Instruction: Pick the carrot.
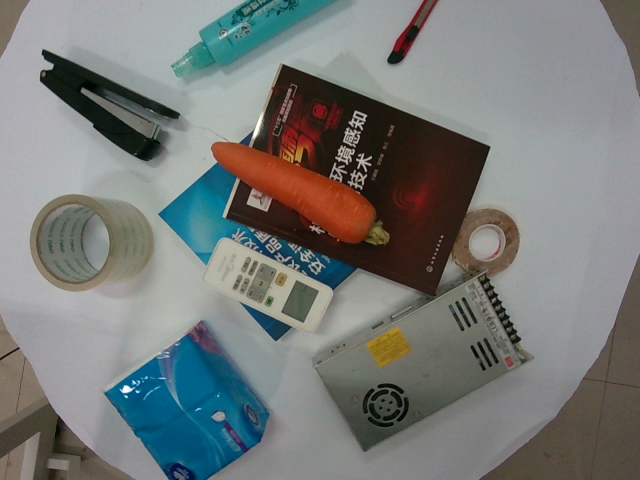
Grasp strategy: vertical